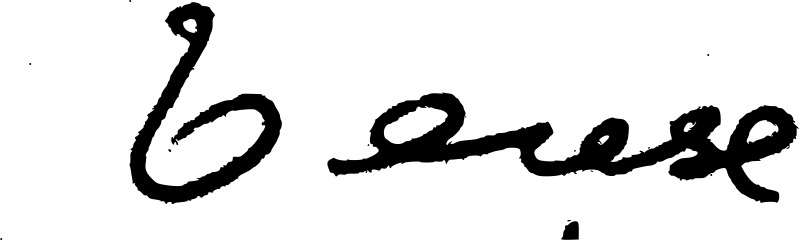
Signature of: teresa techera